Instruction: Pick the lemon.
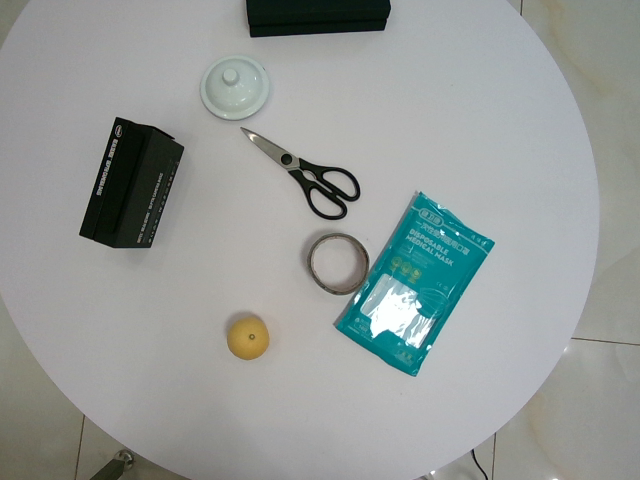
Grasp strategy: vertical